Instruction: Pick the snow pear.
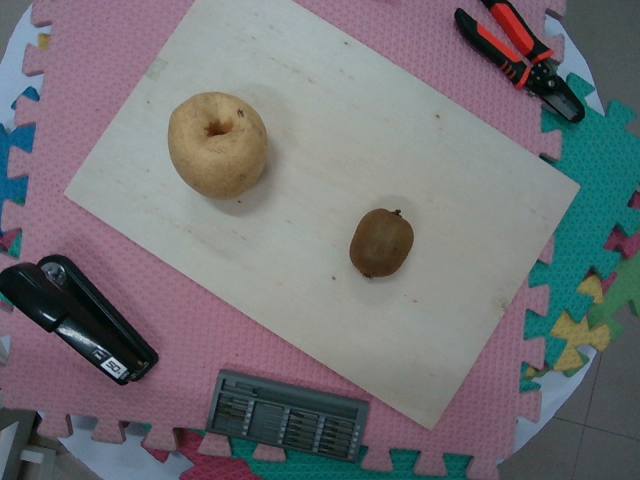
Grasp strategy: vertical